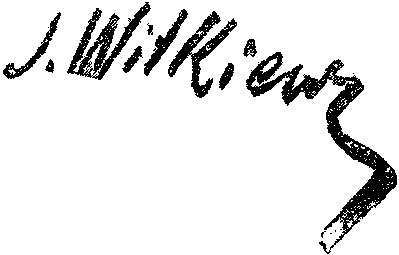
Signature of: stanisław witkiewicz